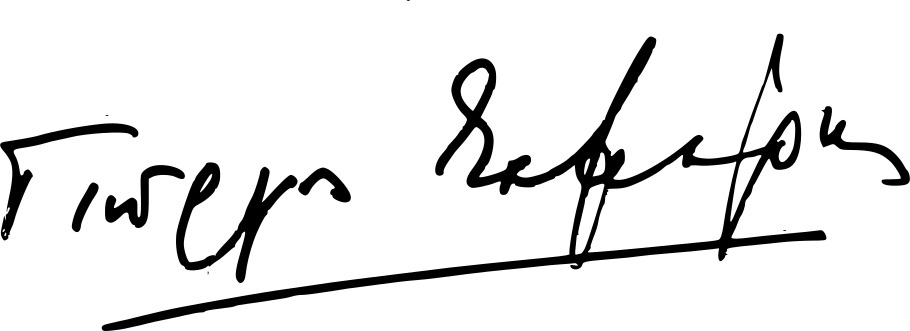
Signature of: giorgos seferis